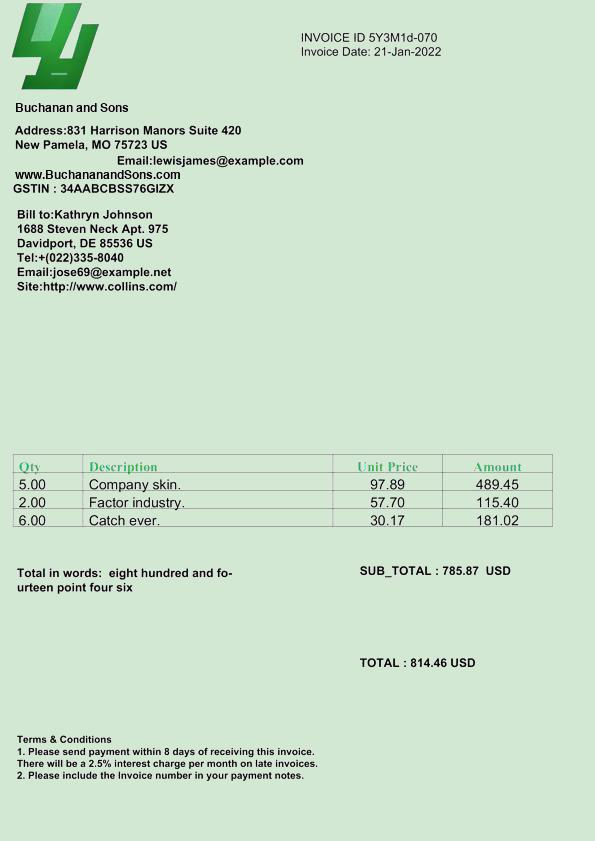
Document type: Invoice